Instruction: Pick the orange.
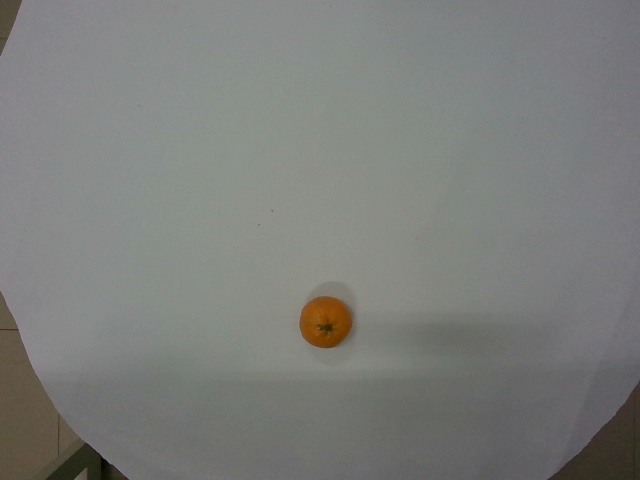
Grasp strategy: vertical